Question: Can you provide the account number mentioned in the document?
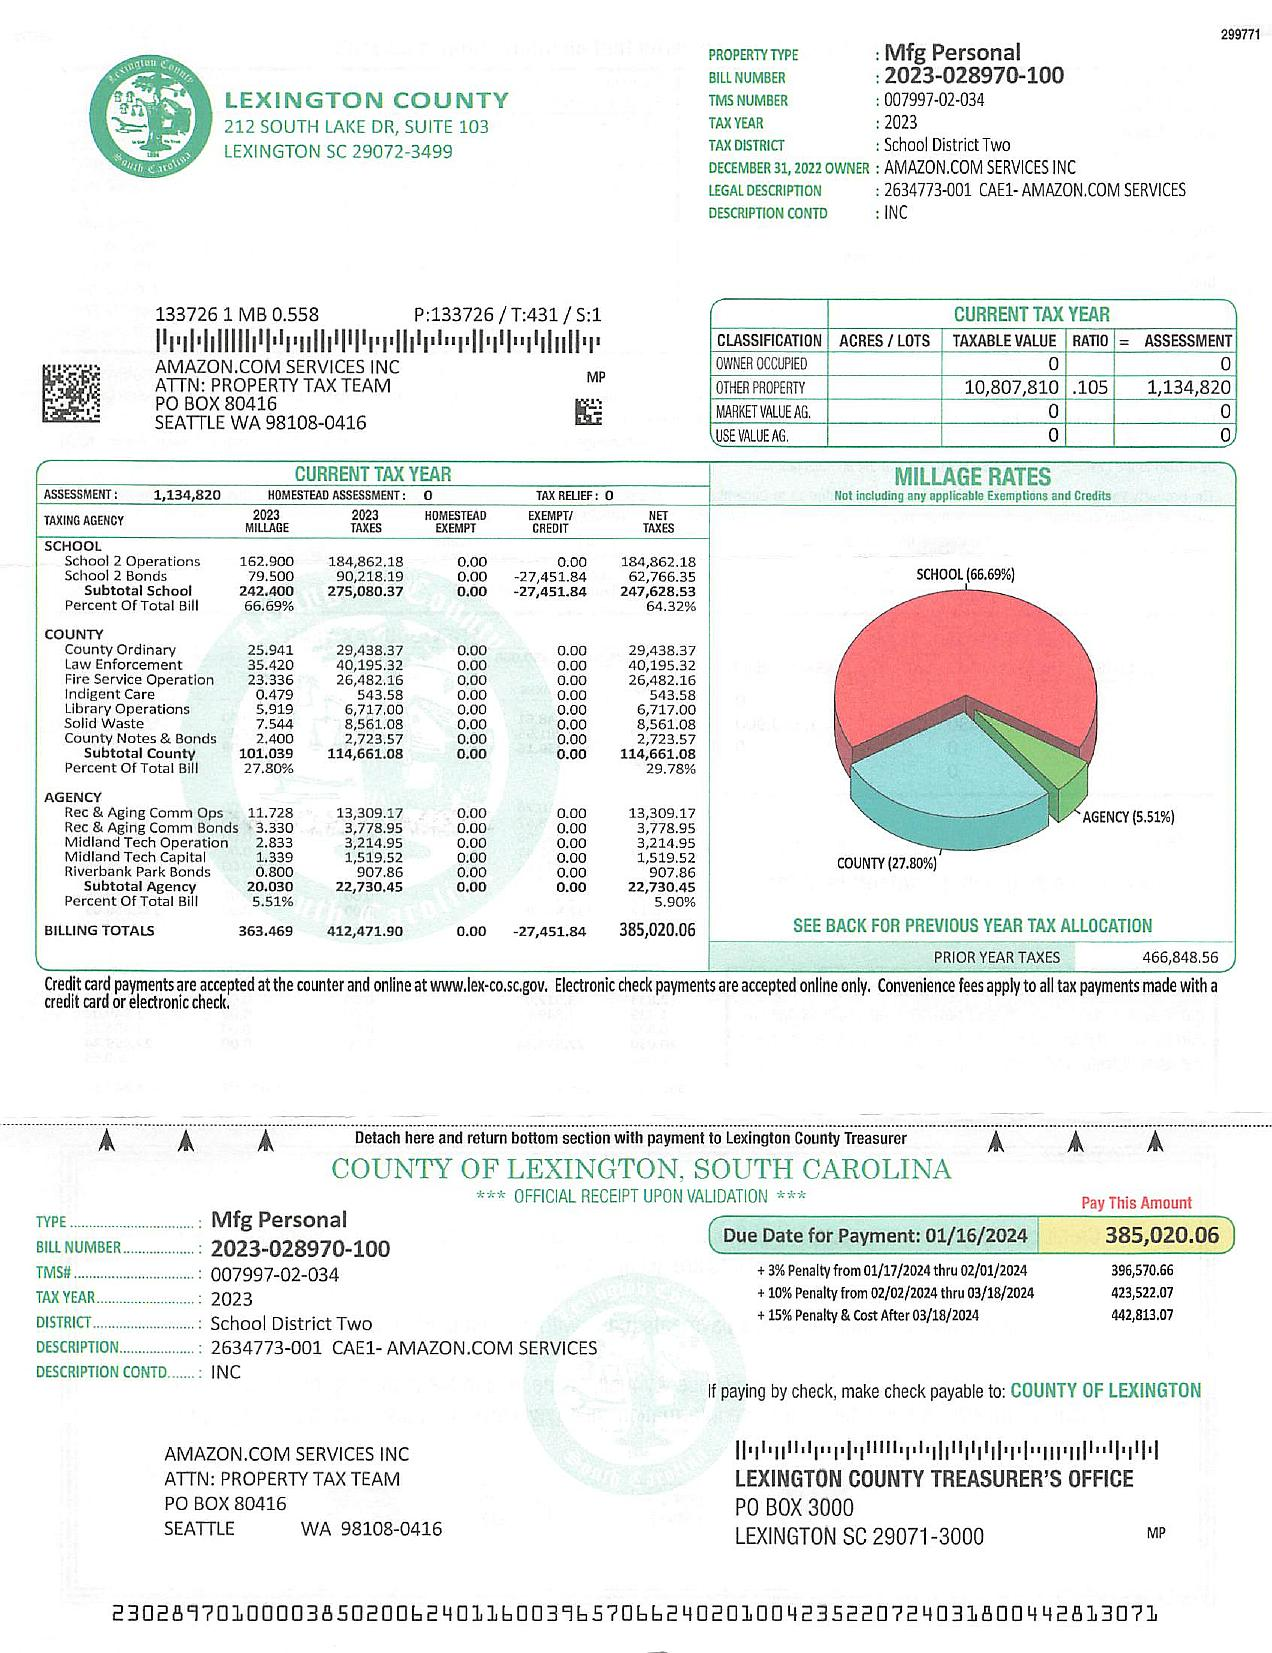
Answer: "2023-028970-100"